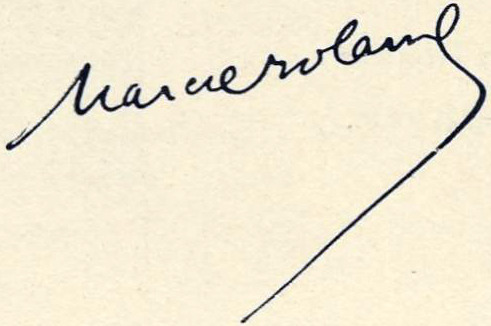
Signature of: marcel roland